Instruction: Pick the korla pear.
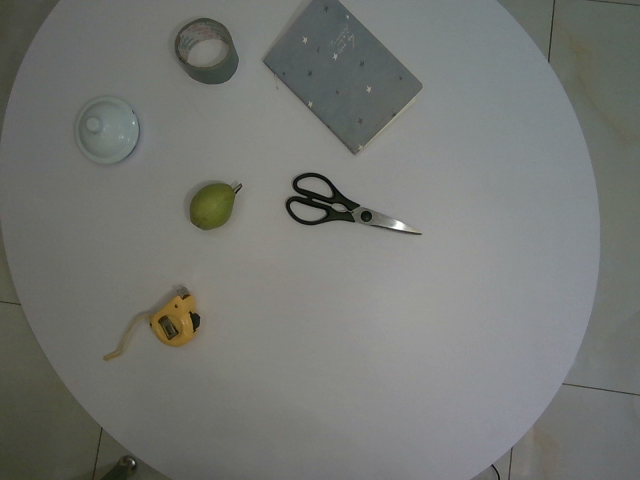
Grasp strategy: vertical